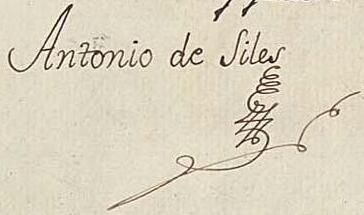
Signature of: antonio siles y fernández